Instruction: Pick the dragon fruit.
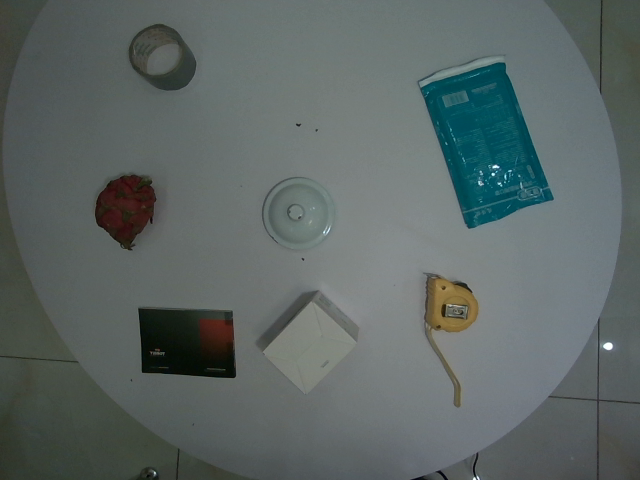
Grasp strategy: vertical